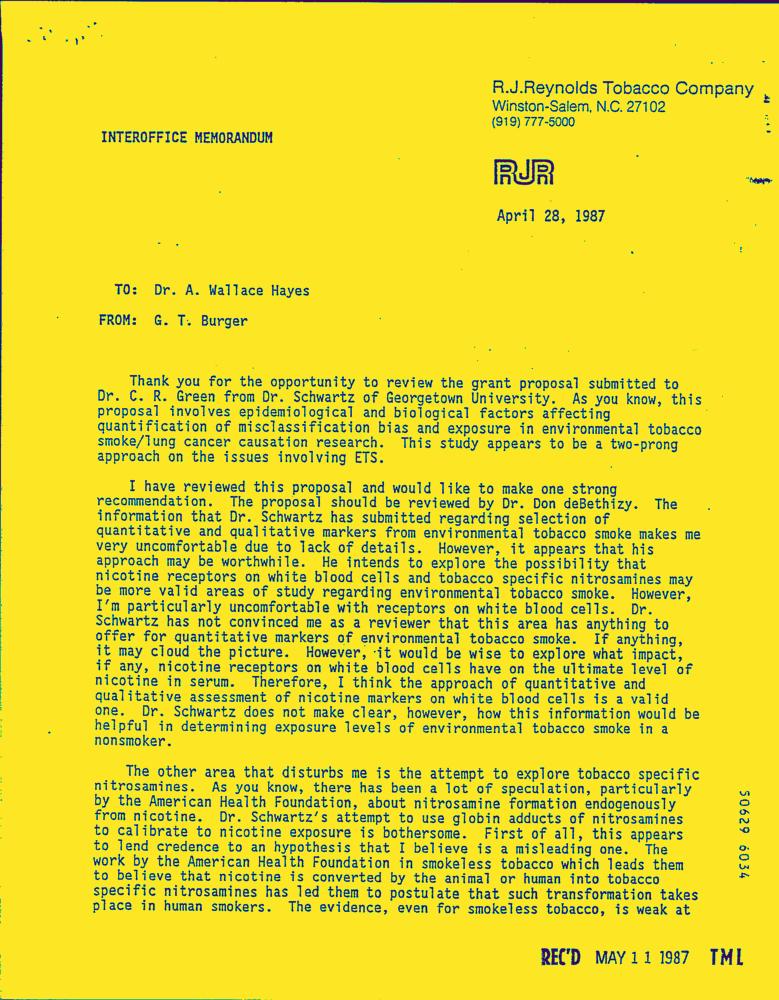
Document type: Letter-Doc